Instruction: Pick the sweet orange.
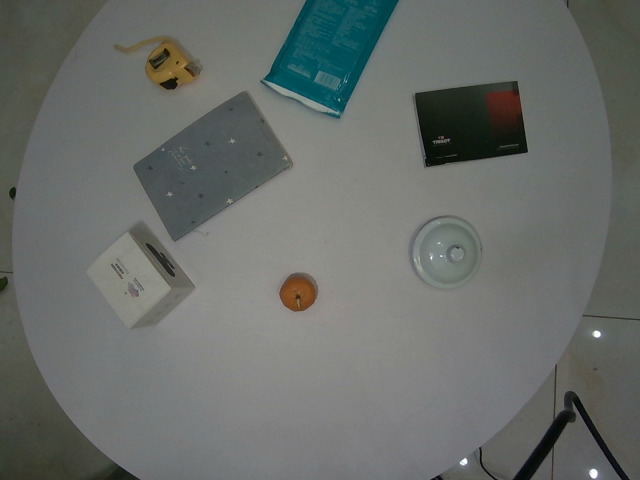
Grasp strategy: vertical